Question: What was observed in the imaging?
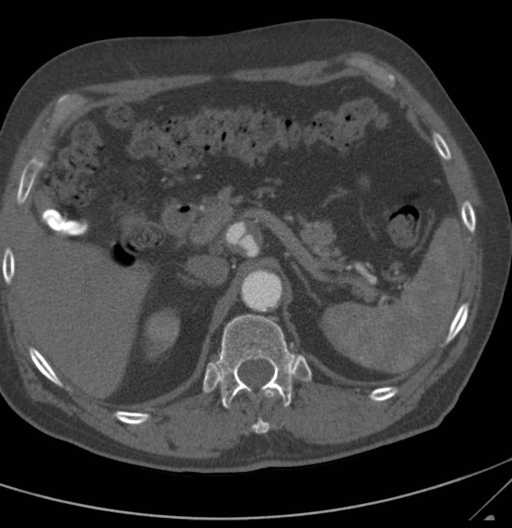
Answer: The imaging shows The axial CT image demonstrates a 2.4-cm fusiform aneurysm of the celiac artery.  The origin of this aneurysm is patent.  Also seen within the celiac aneurysm is an extensive mural thrombosis in the distal half of the aneurysm.  The splenic and
gastroduodenal arteries are patent.

There also is a fusiform infrarenal aortic aneurysm identified measuring 4 cm.  There is also an intimal flap along the abdominal aortic vasculature.  The aorta returns to normal diameter of 2 cm just prior to the bifurcation of the common iliac arteries.

In addition there is also a distal left common iliac artery dilation with a diameter of 1.5 cm. Axial CT with contrasts shows an aneurysm of the celiac trunk with mural thrombus..